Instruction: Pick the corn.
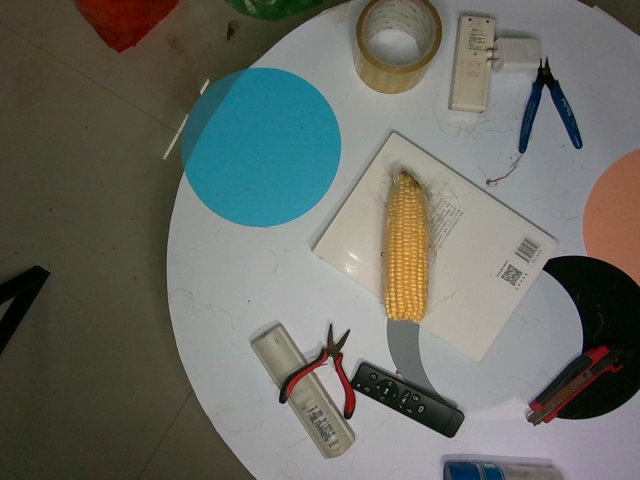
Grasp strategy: vertical